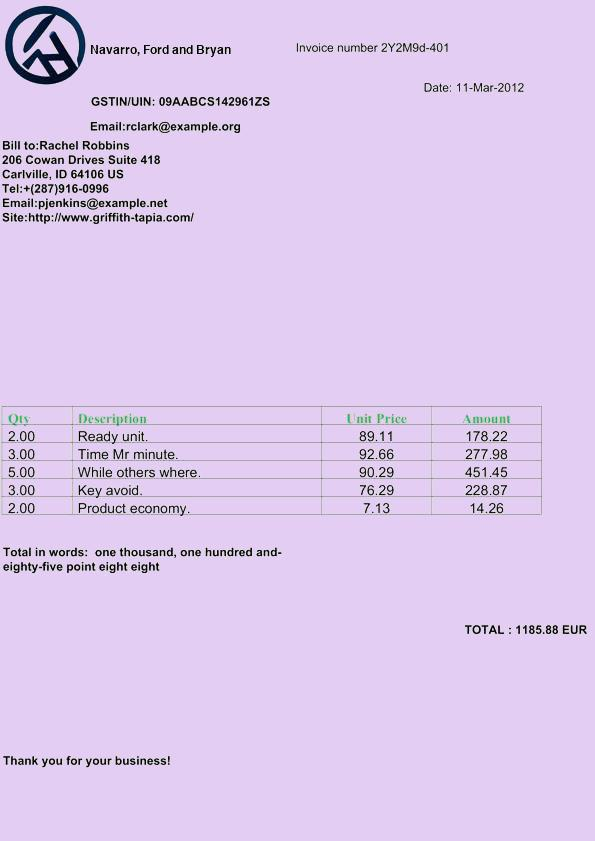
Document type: Invoice